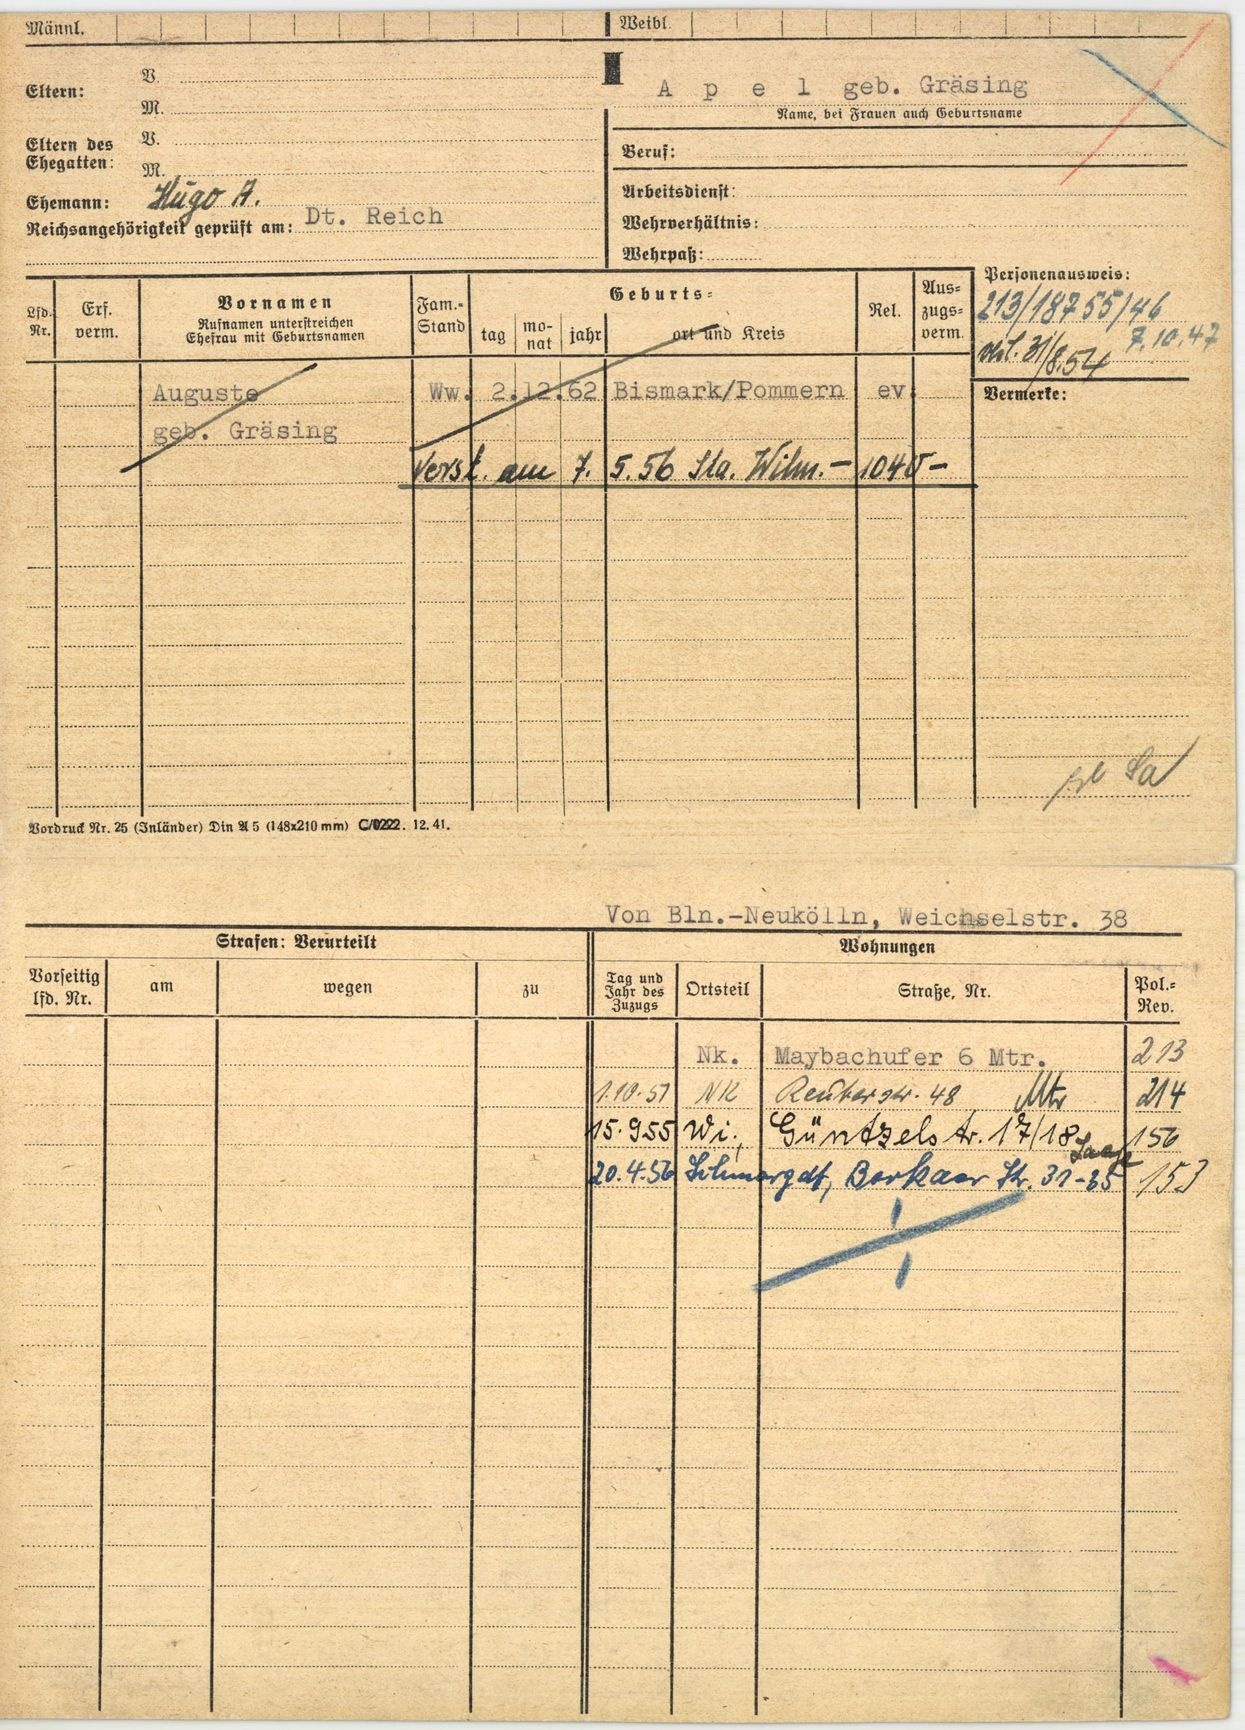
Apel geb. Gräsing